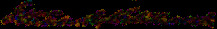
Signature of: ethan a hitchcock